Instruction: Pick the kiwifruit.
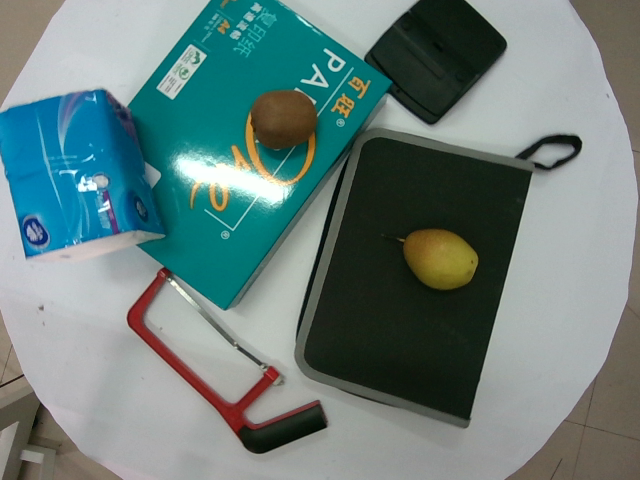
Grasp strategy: vertical